Question: What do the imaging results show?
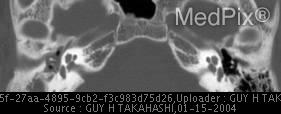
Answer: The imaging shows Soft tissue opacity is present in the right middle ear within the epi- and mesotympanum, extending into the mastoid air cells.  The right TM is perforated.  The ossicles and tegmen are intact.  However, the scutum is blunted. Contralateral (left) middle ear cavity is normal.